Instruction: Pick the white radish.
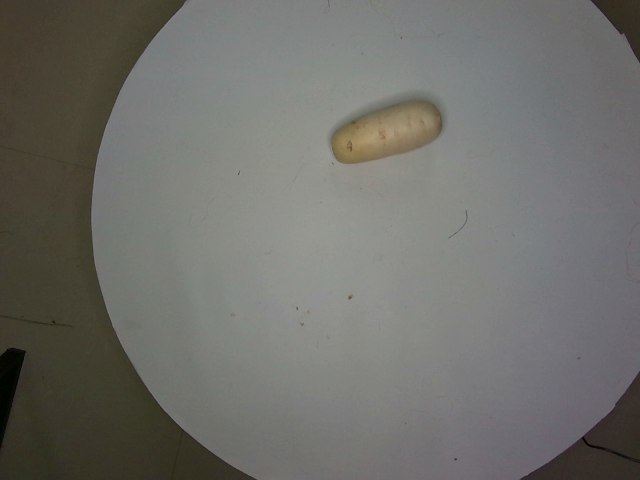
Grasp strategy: vertical